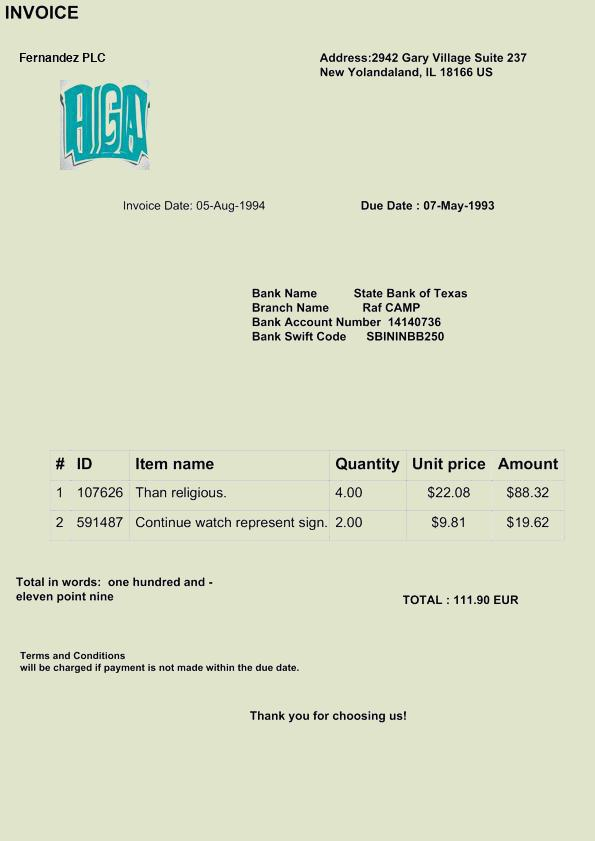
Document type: Invoice